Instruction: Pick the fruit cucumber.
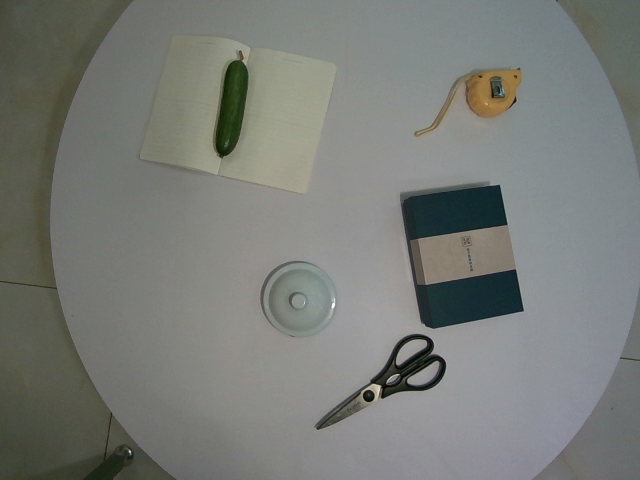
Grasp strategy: vertical